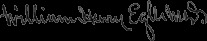
Signature of: william henry egle